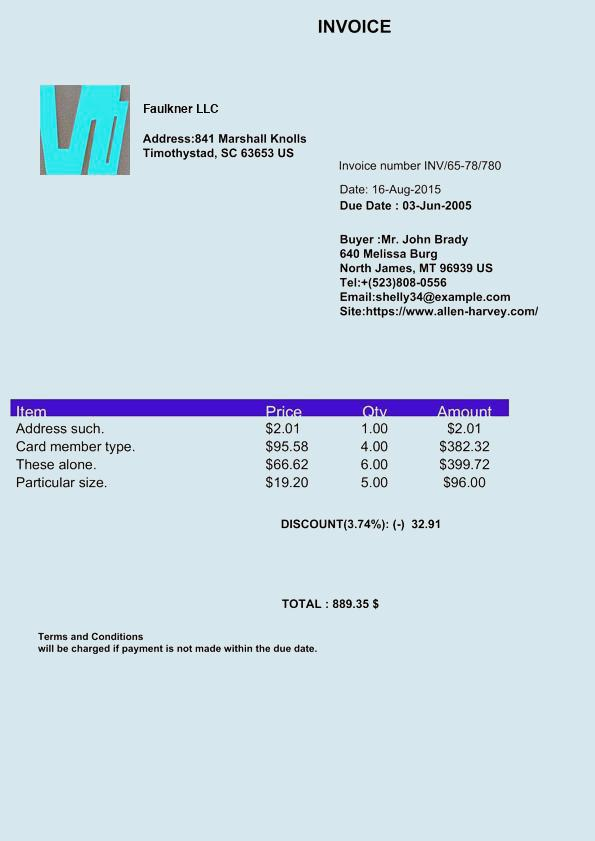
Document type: Invoice